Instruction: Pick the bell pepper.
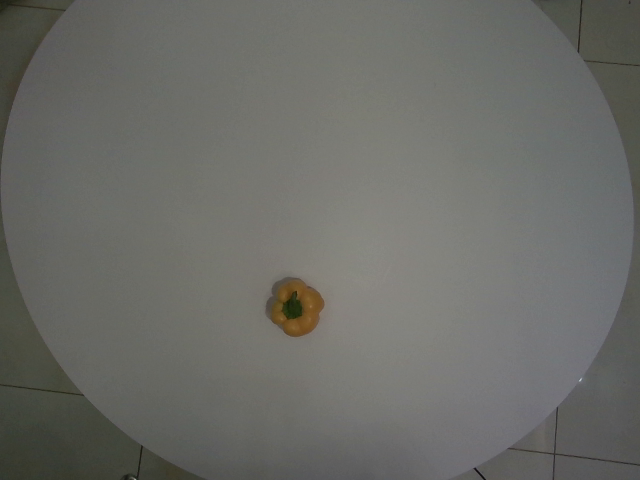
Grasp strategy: vertical